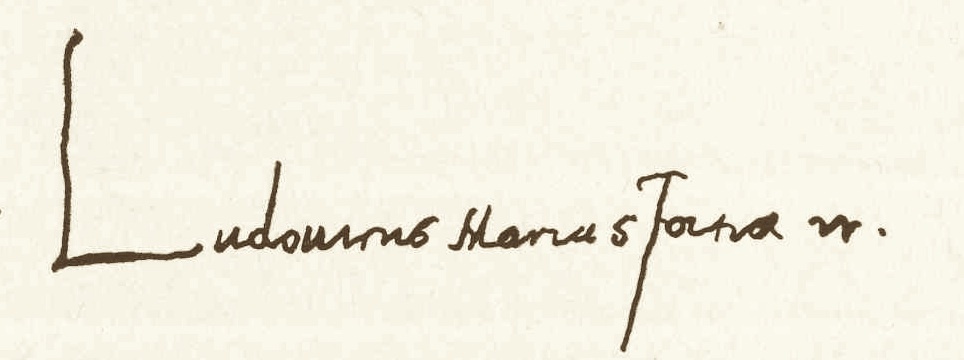
Signature of: ludovico sforza